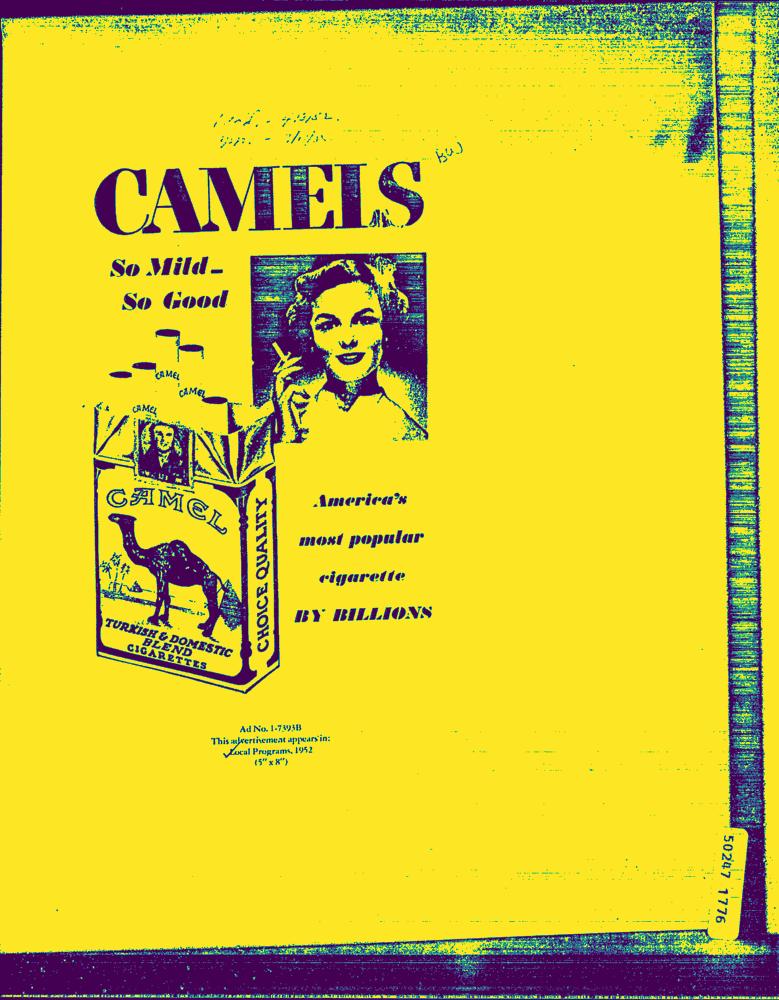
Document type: AD